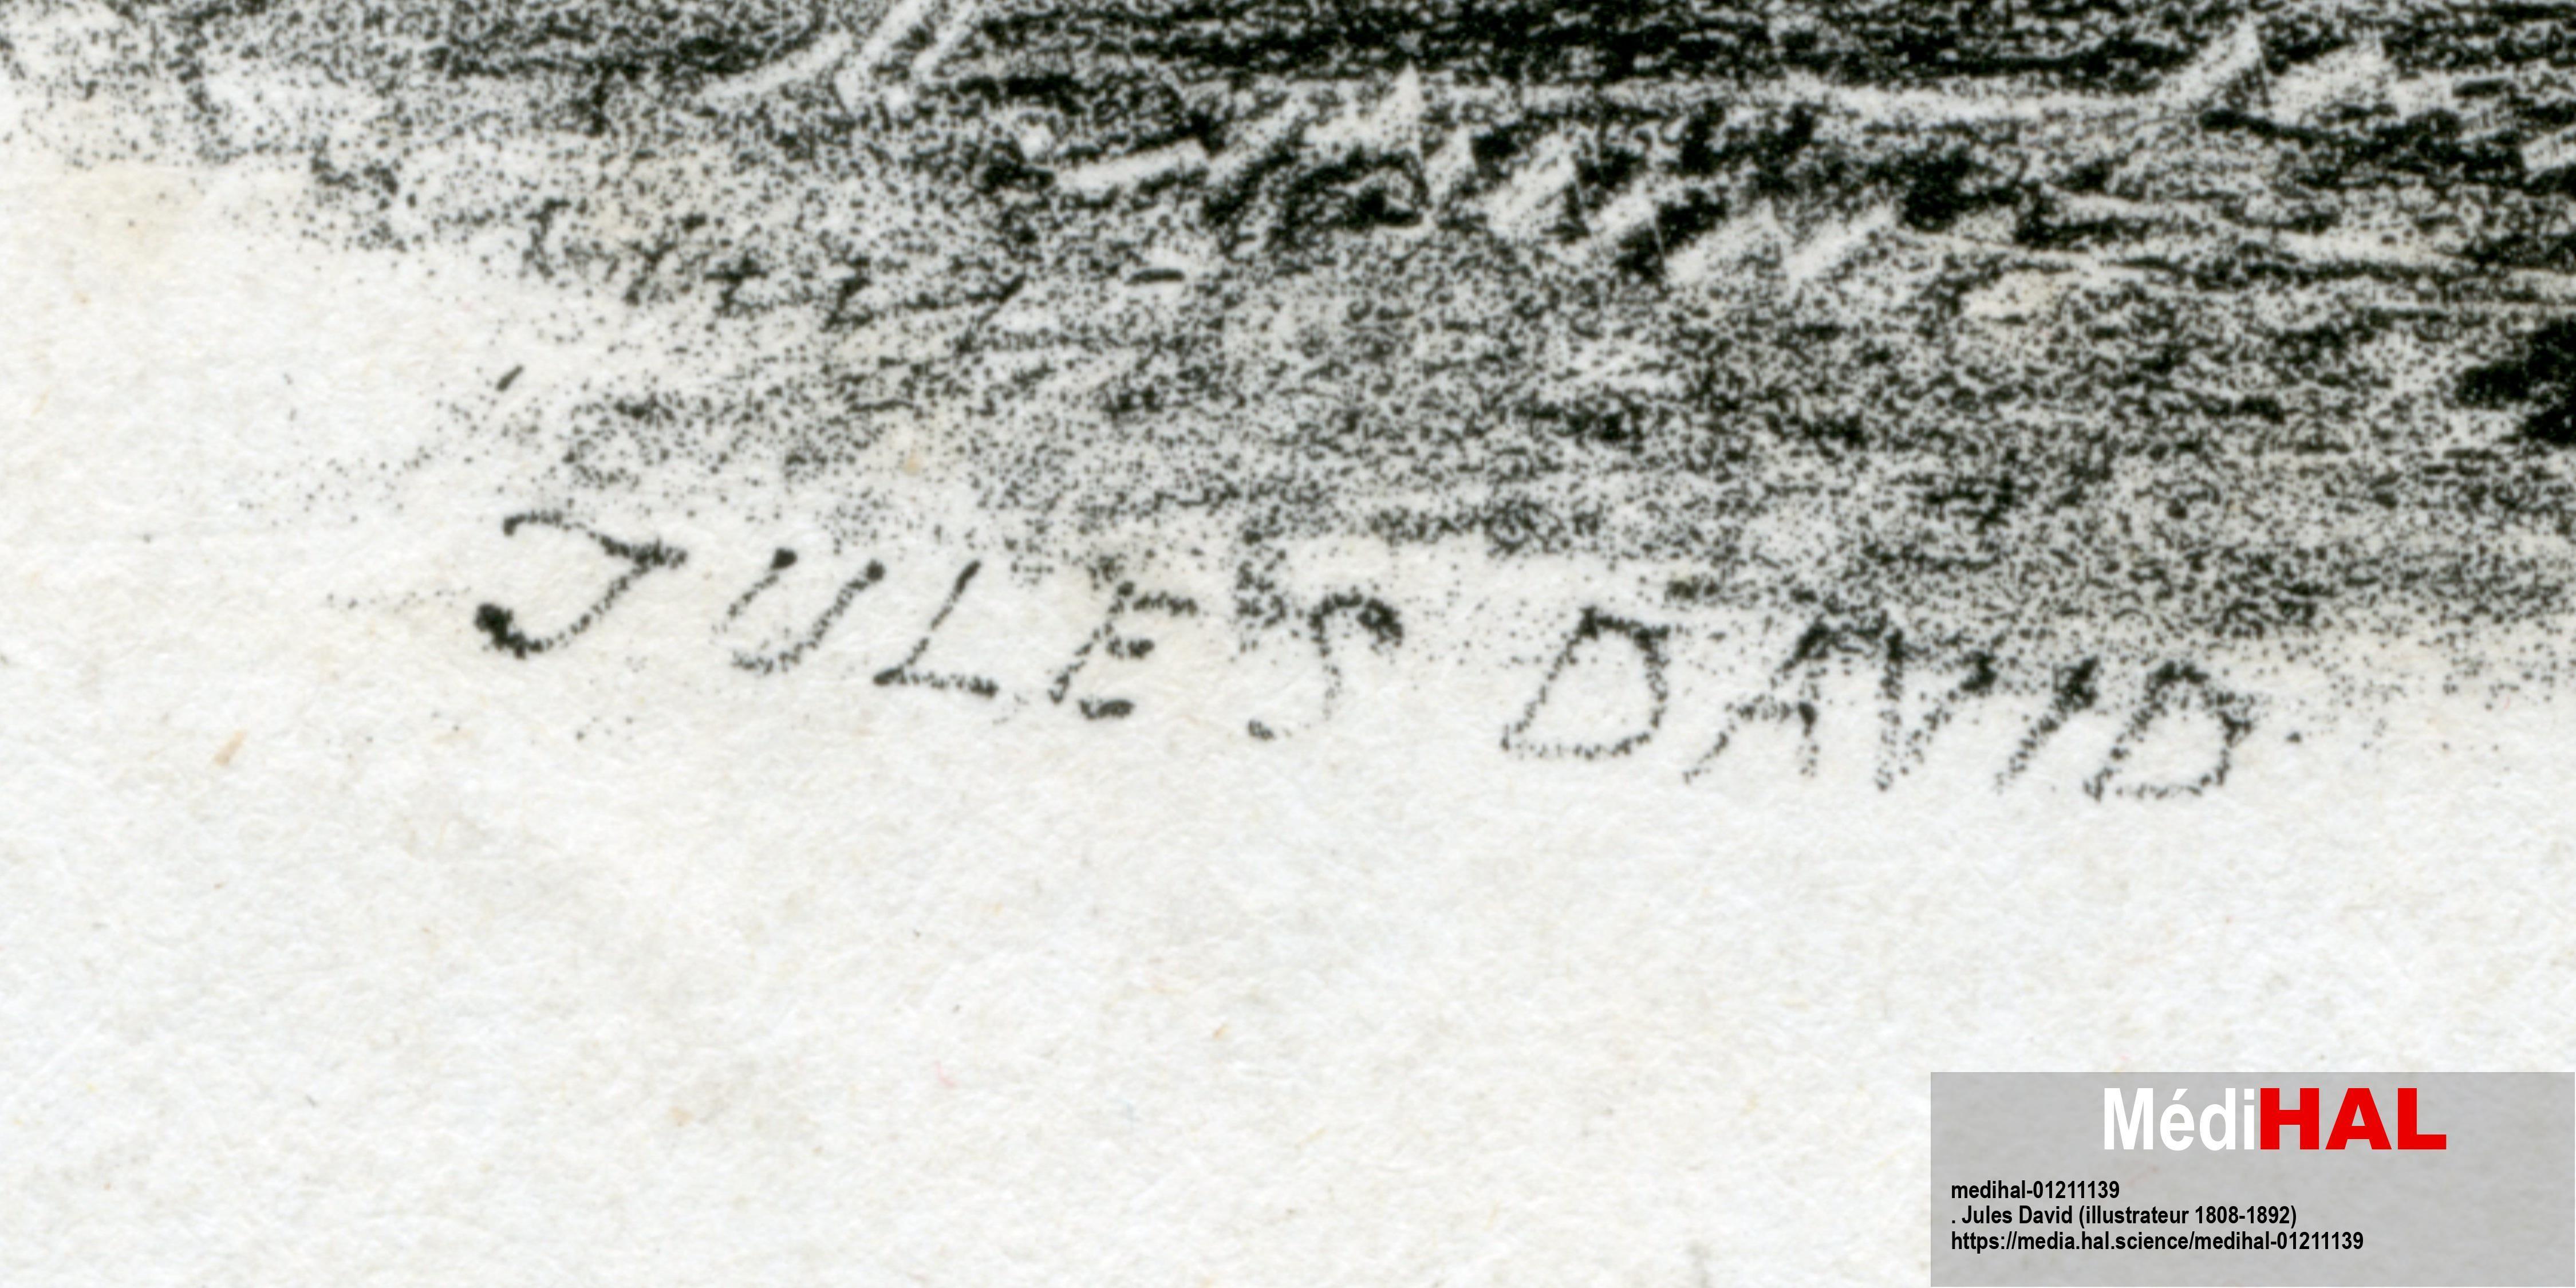
Signature of: jules david